Question: What jurisdiction, city, or county is the document associated with?
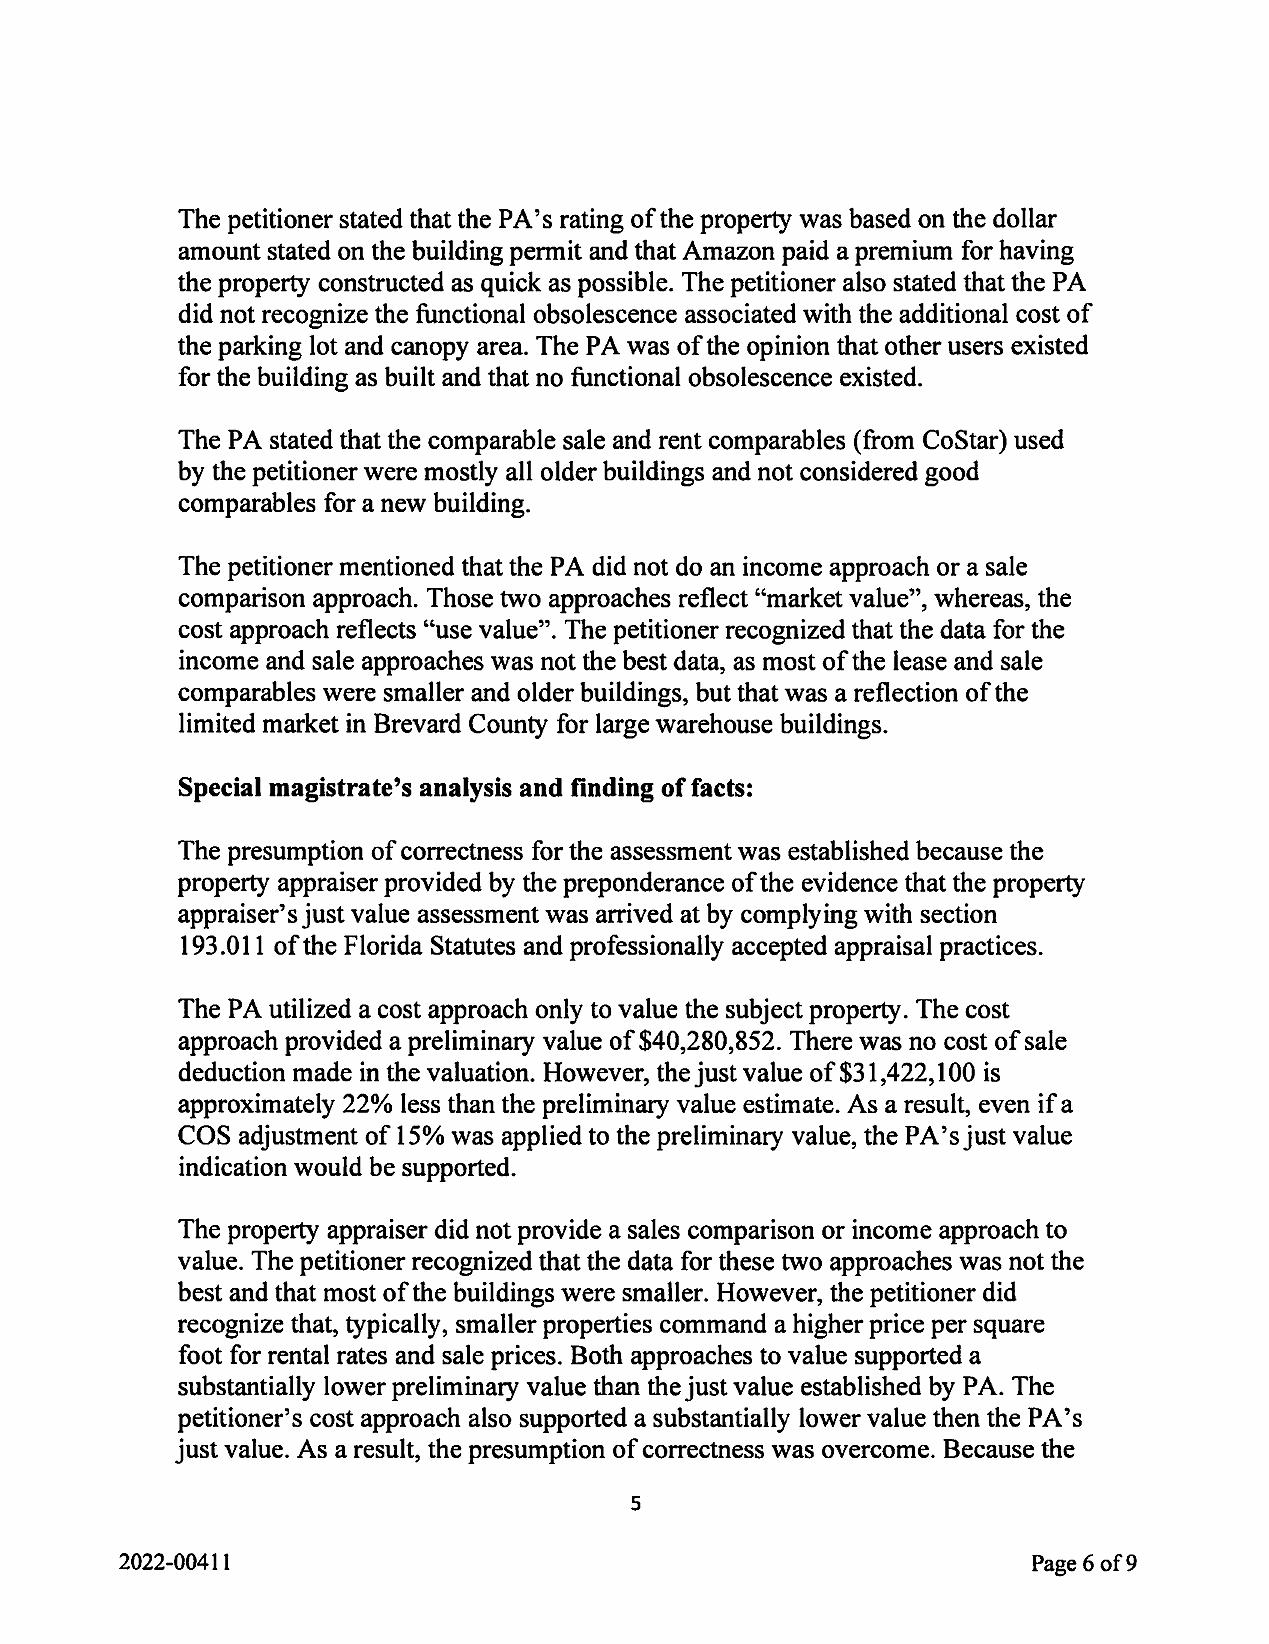
Answer: "Brevard County"